Question: What is the address or location of the property listed in the document?
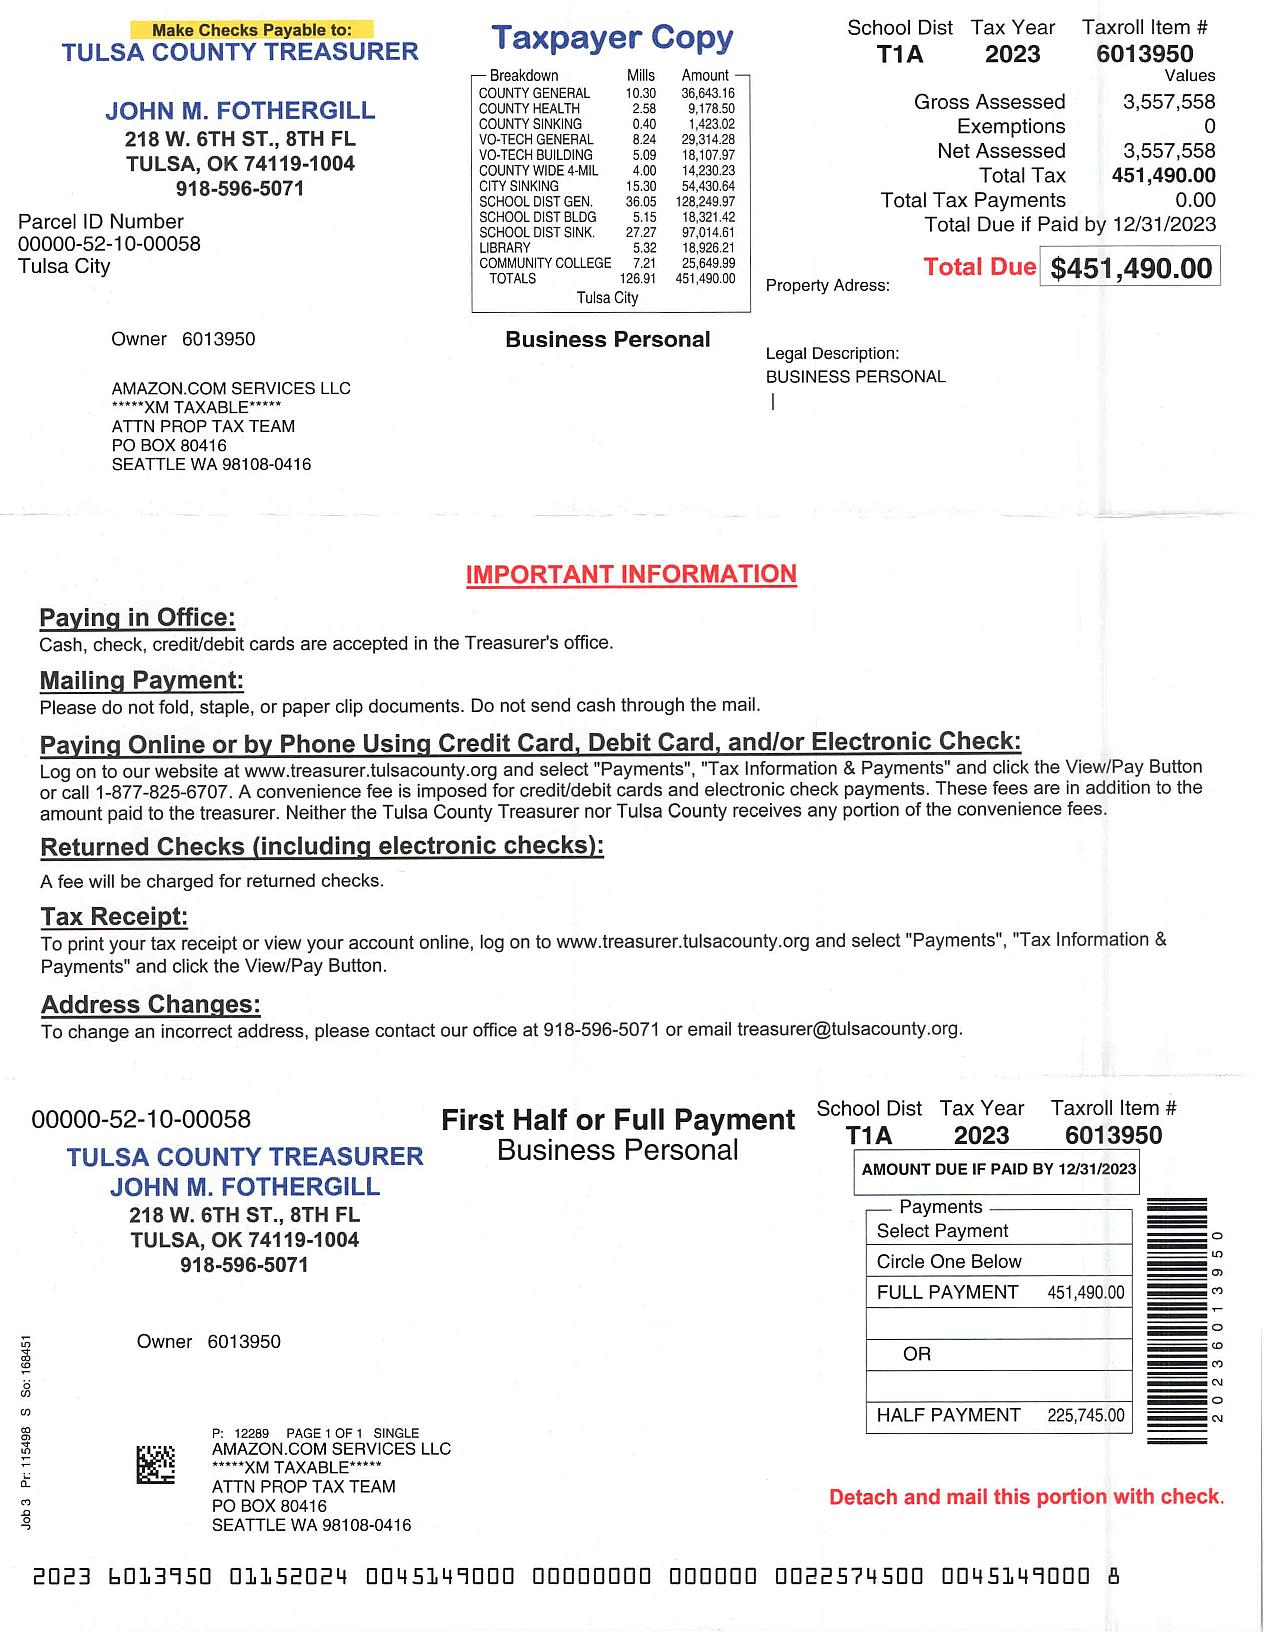
Answer: "Tulsa City"